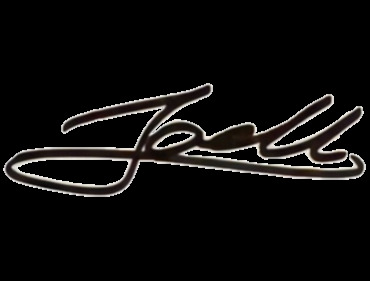
Signature of: joalin loukamaa